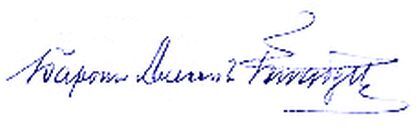
Signature of: alexei pavlovich budberg